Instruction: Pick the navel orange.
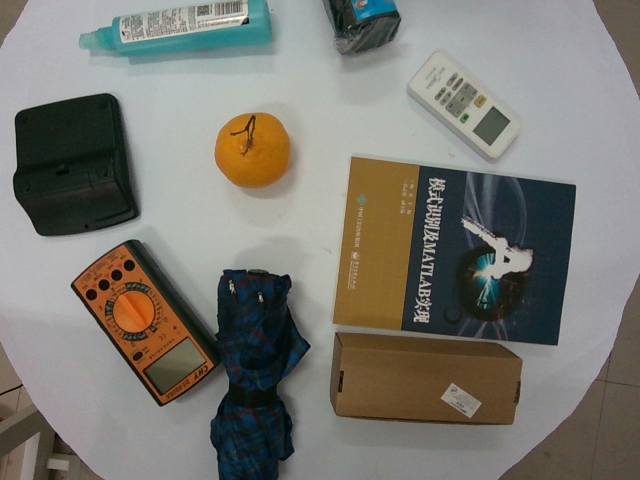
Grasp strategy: vertical